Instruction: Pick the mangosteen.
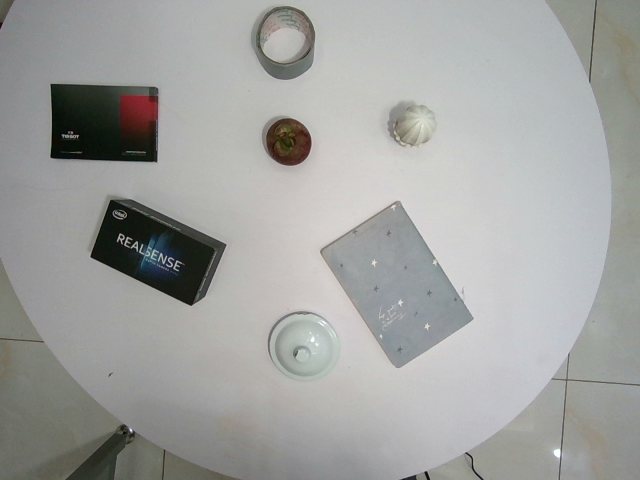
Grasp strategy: vertical